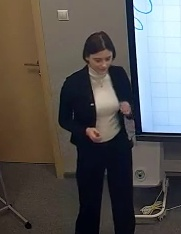
Транскрипция: Give your paper to your neighbor, just exchange them. And we're going to check our words now. Now, imagine you're a teacher, you need to check your words.
Категория: Педагогические действия
Подкатегория: Организует групповую работу; Перенаправляет внимание класса
Описание действия: Учитель говорит ученикам обменяться работами и проверить друг друга
Контекст и комментарии: Контекст ДО: ученики самостоятельно выполняли задания. Результат после: ученики проверяют работы друг друга. Педагогический  эффект: за счет того что ученики по разному подходят к одному заданию при проверке и при оценке, они лучше запоминают материал.